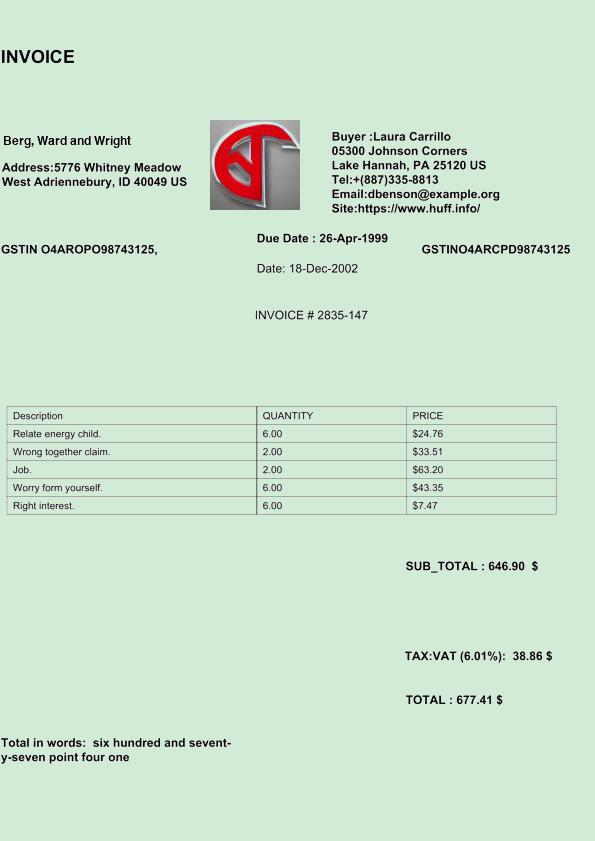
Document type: Invoice